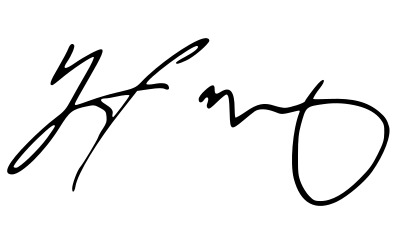
Signature of: young thug